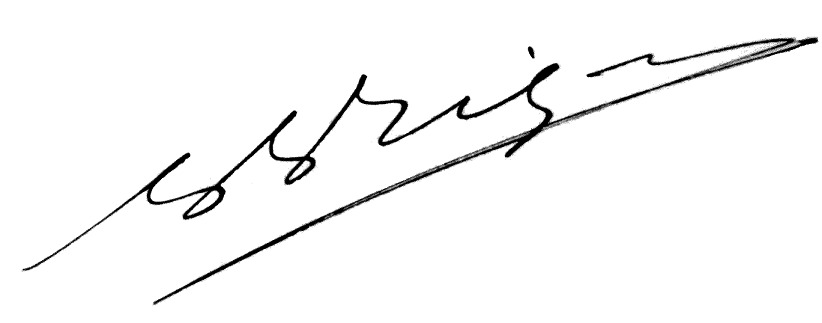
Signature of: camille briquet